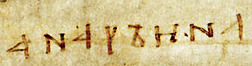
Signature of: anne of kyiv